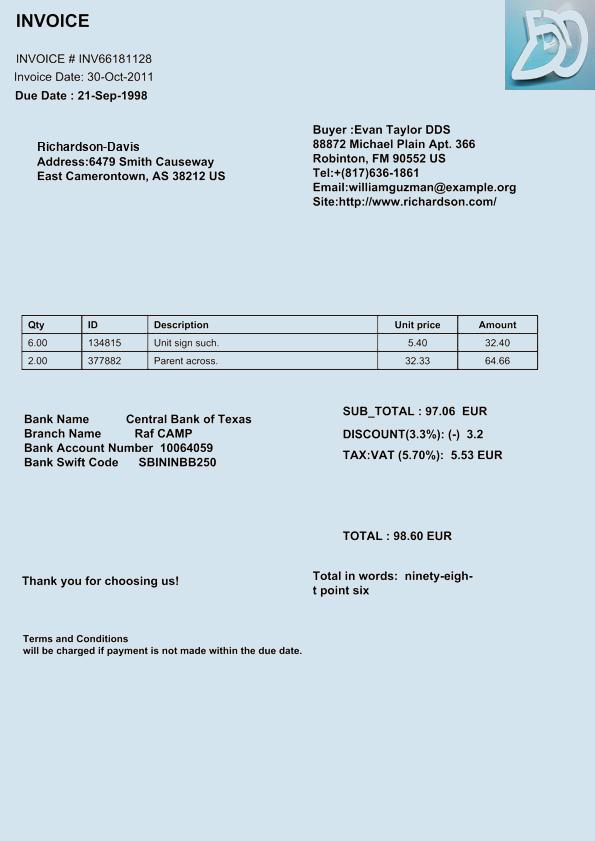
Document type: Invoice